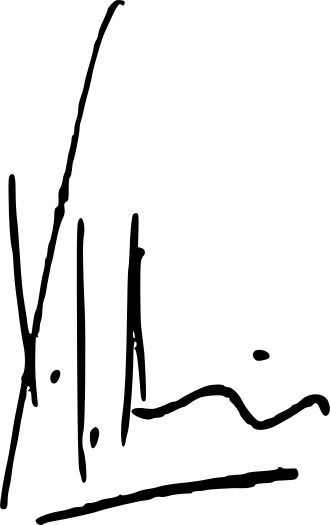
Signature of: xela arias